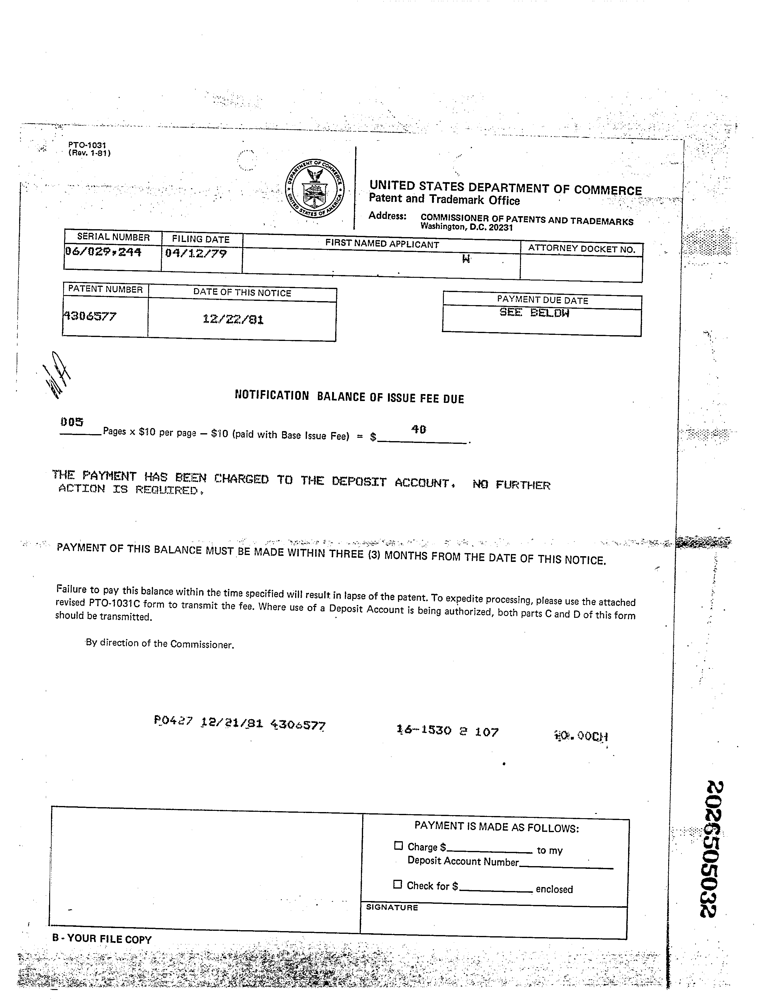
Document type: Invoice